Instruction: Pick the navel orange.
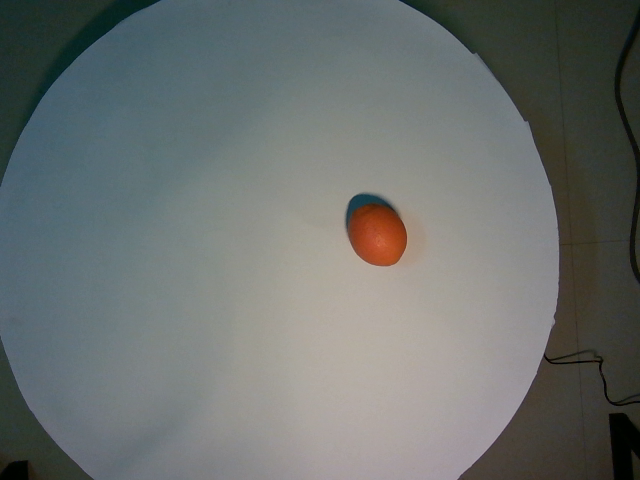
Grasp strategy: vertical